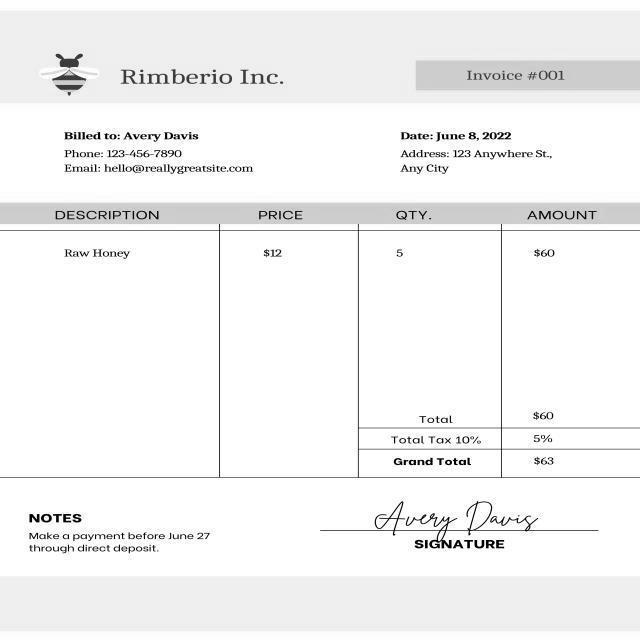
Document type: Invoice